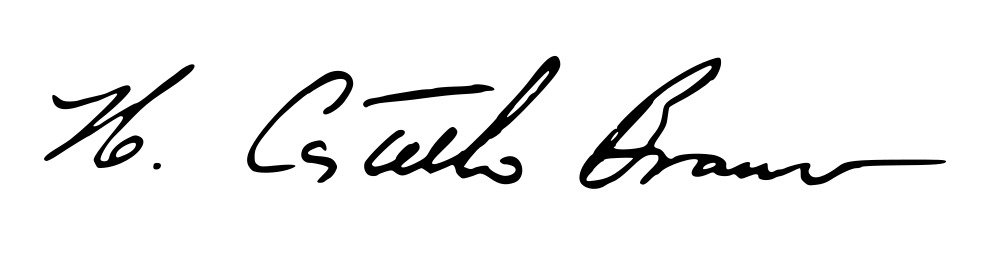
Signature of: humberto castelo branco